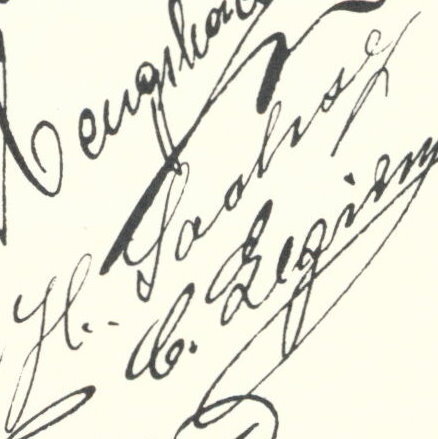
Signature of: hermann gottfried sachse